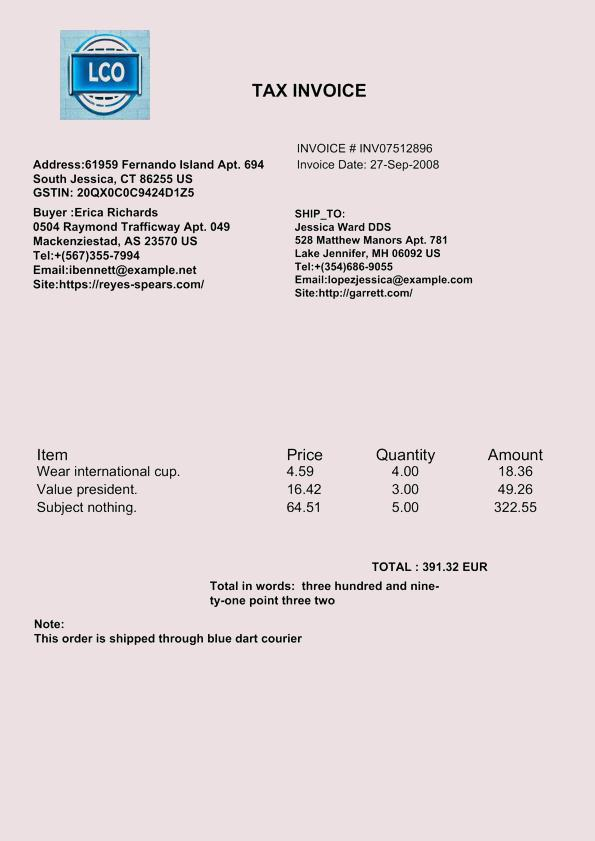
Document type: Invoice